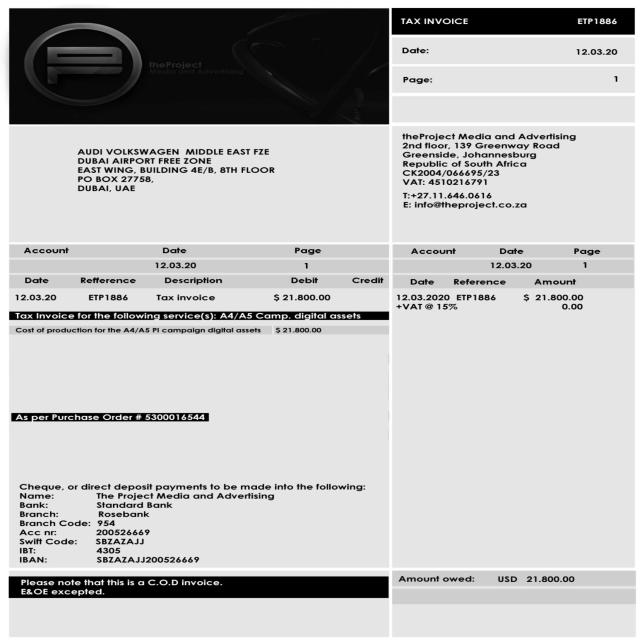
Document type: Invoice